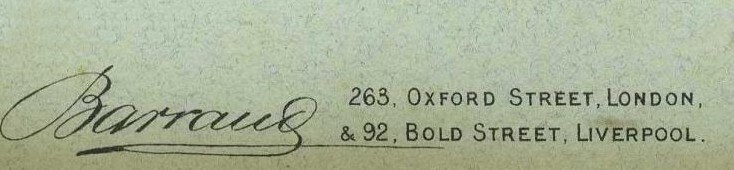
Signature of: herbert rose barraud